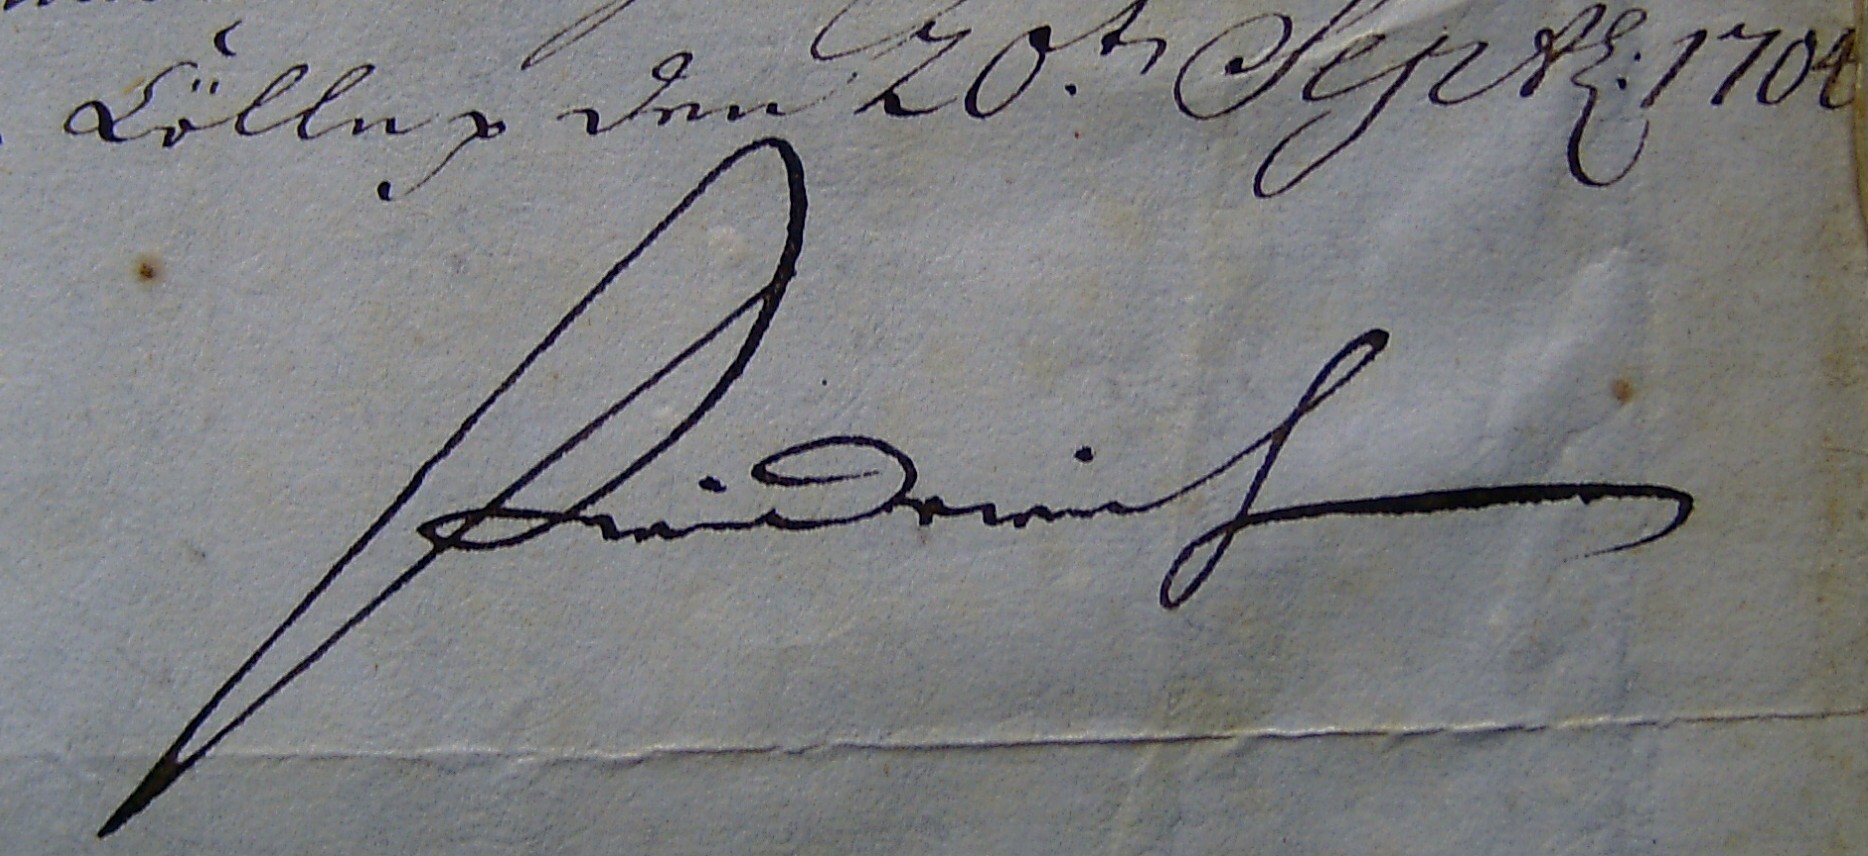
Signature of: frederick i of prussia